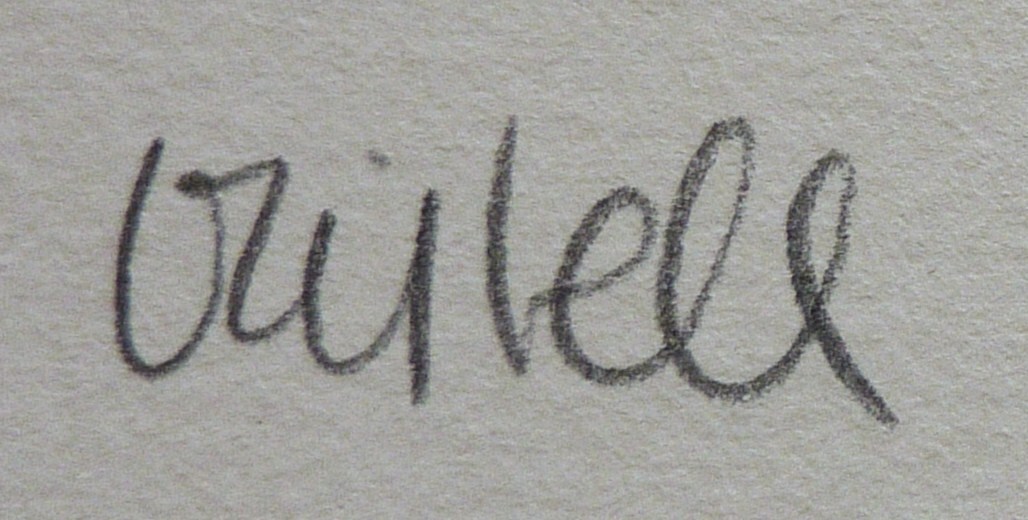
Signature of: assumpció oristrell i salvà